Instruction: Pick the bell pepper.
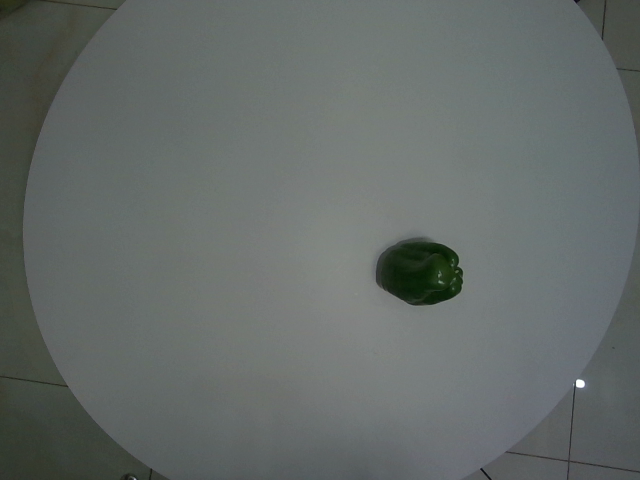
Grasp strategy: vertical